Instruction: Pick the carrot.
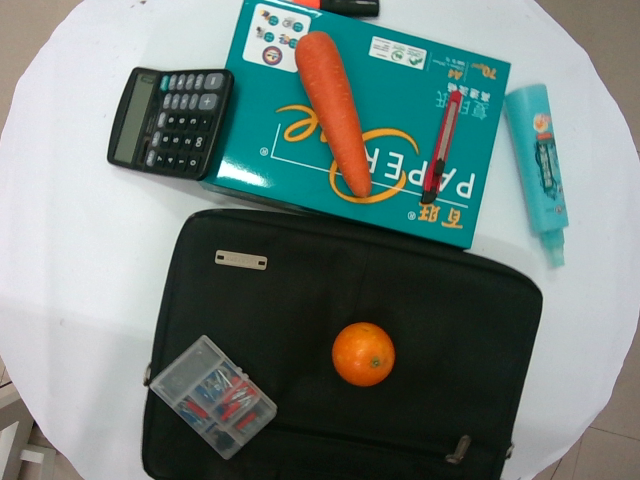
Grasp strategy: vertical